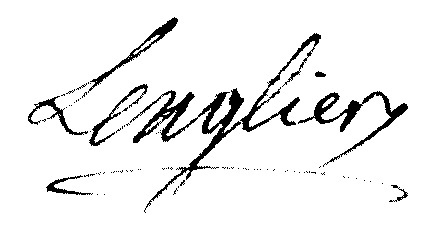
Signature of: charles lenglier